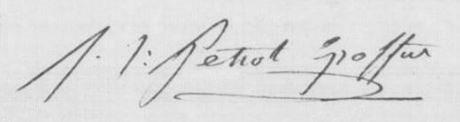
Signature of: fortuné joseph petiot groffier